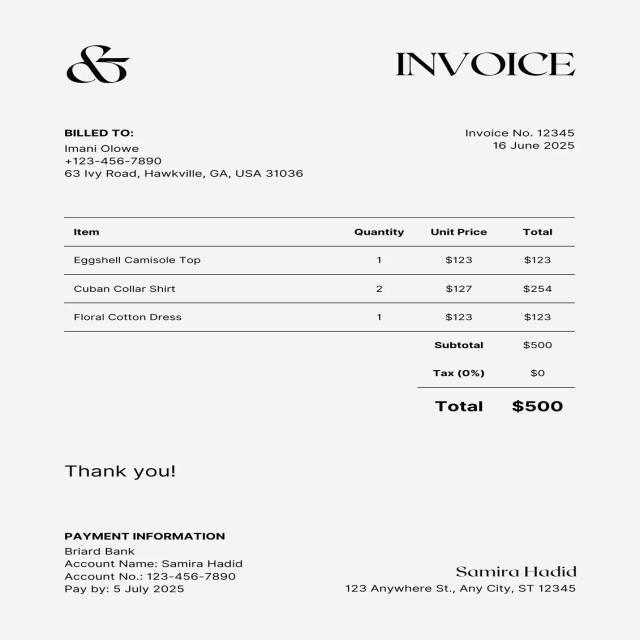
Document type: Invoice